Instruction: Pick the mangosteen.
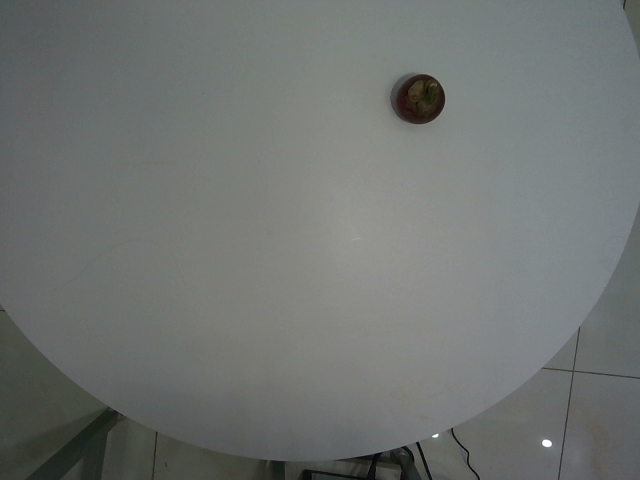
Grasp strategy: vertical